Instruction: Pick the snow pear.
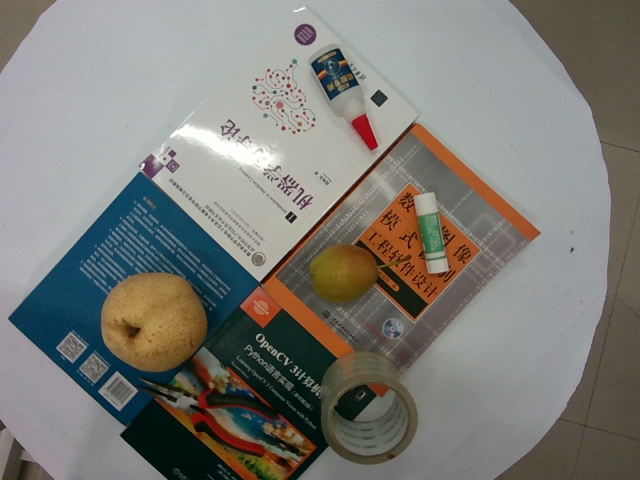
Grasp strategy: vertical